Question: In what way does the history help explain the case?
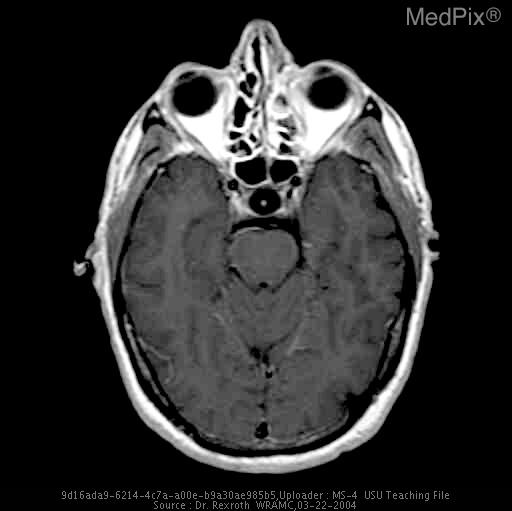
Answer: The patient's history of 53 yo male with acute onset of severe headache is key in understanding the case.